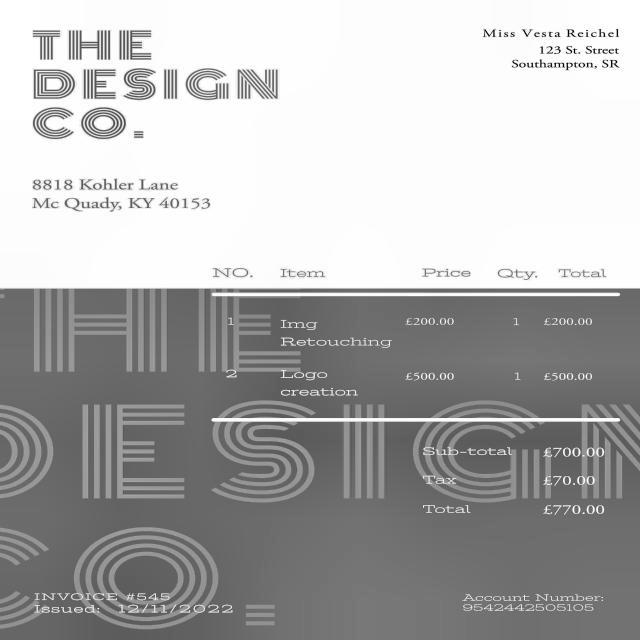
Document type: Invoice